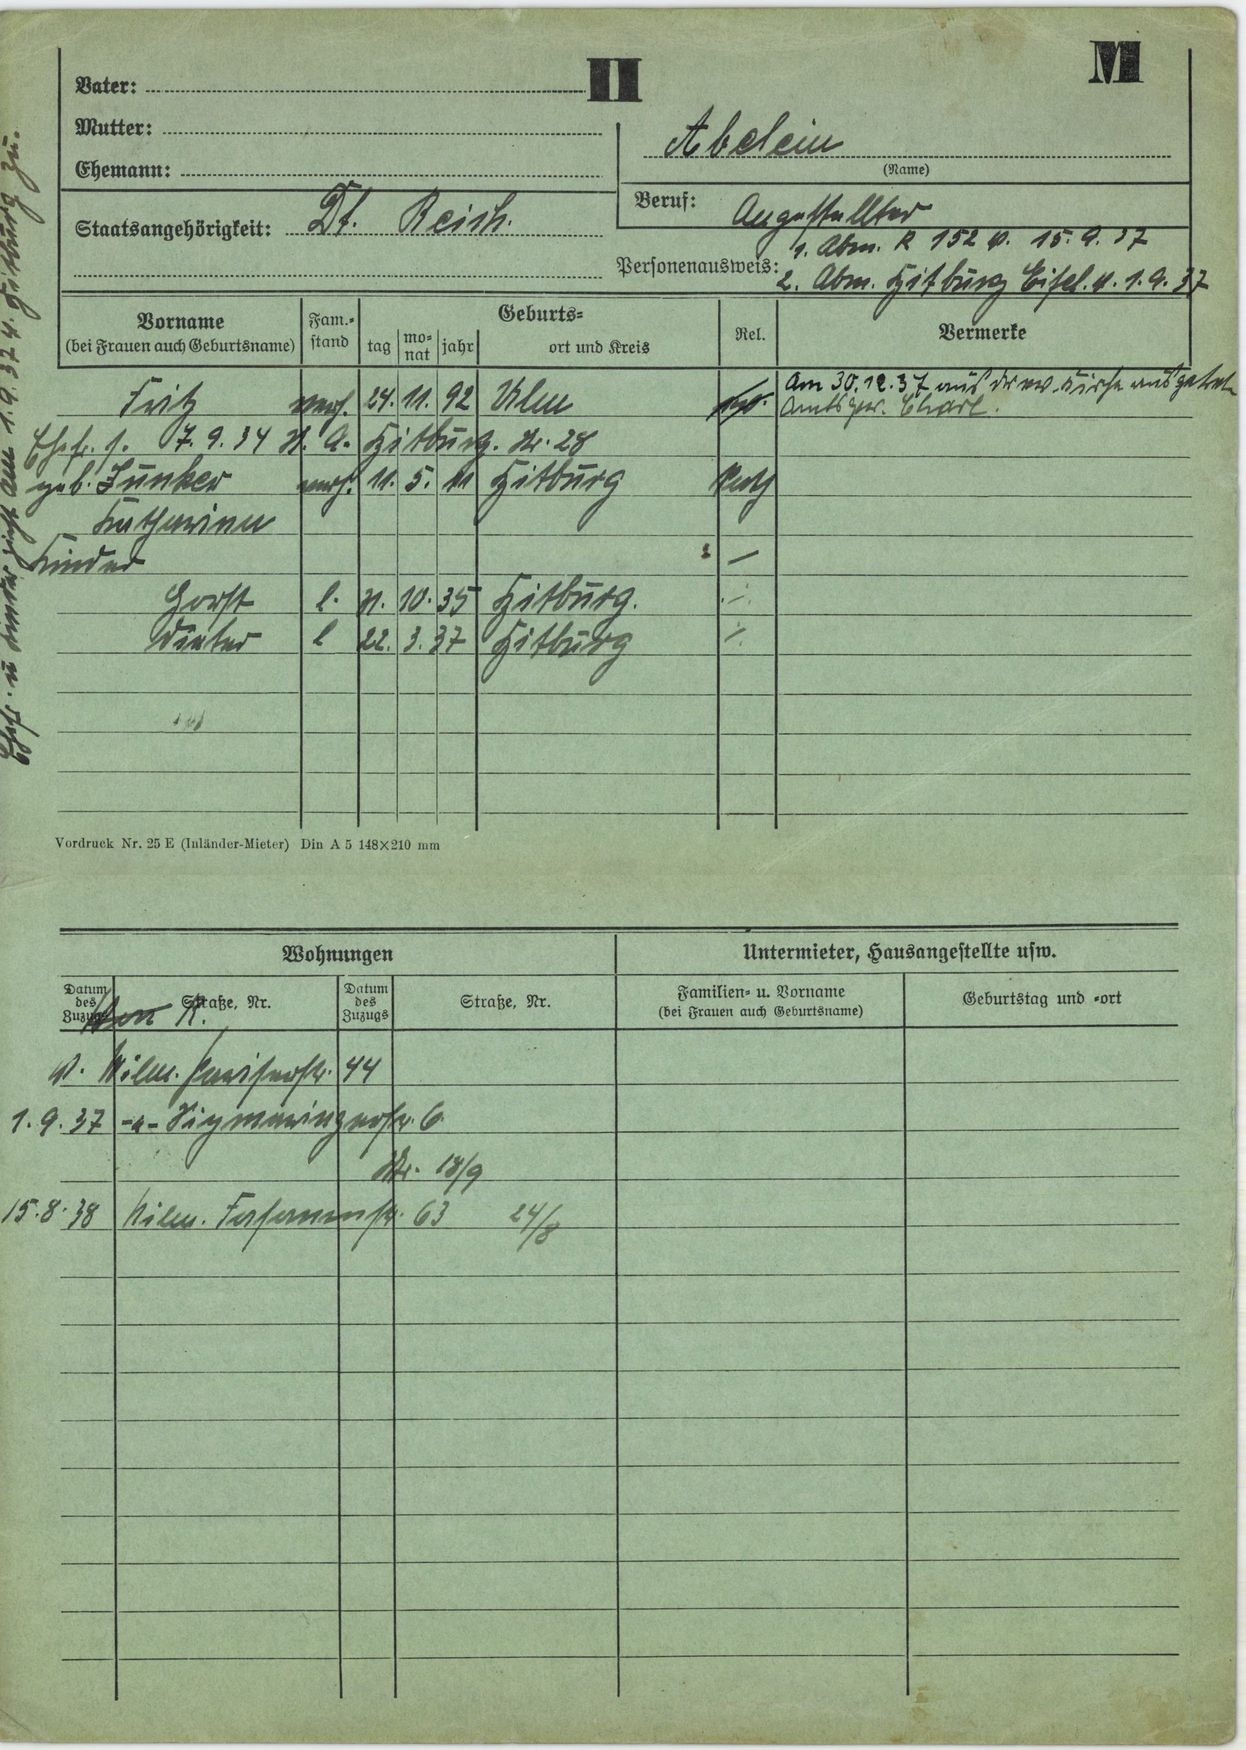
Abelein